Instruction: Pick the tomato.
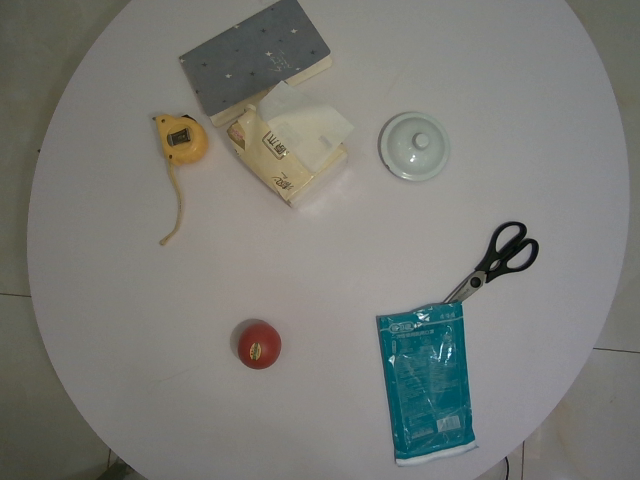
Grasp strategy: vertical